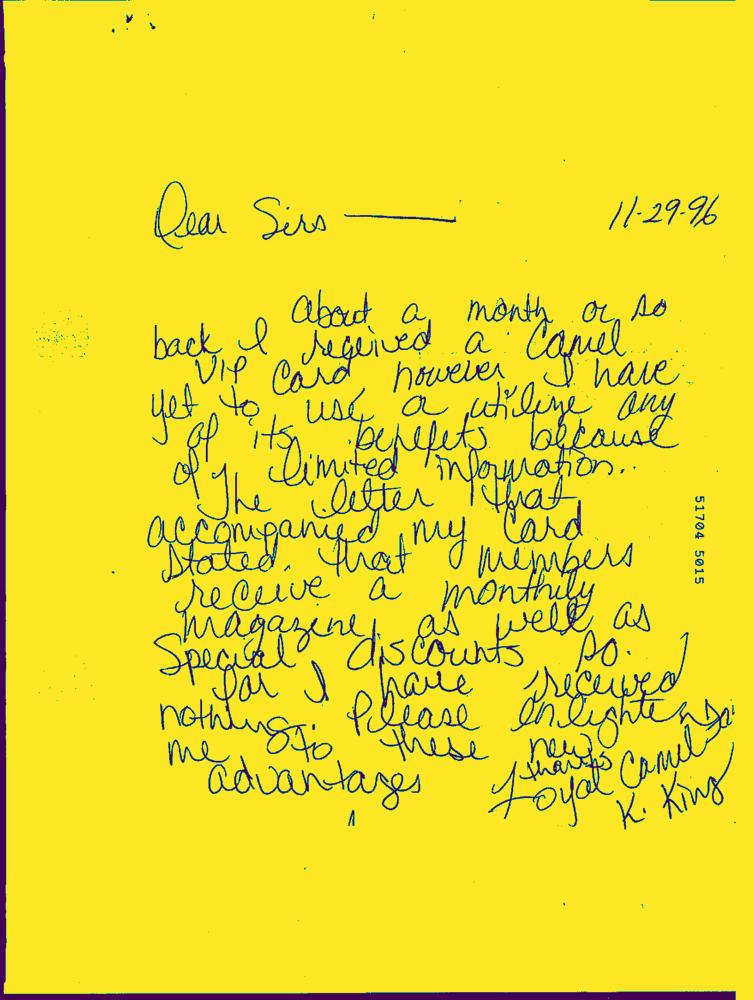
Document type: Hand-Written